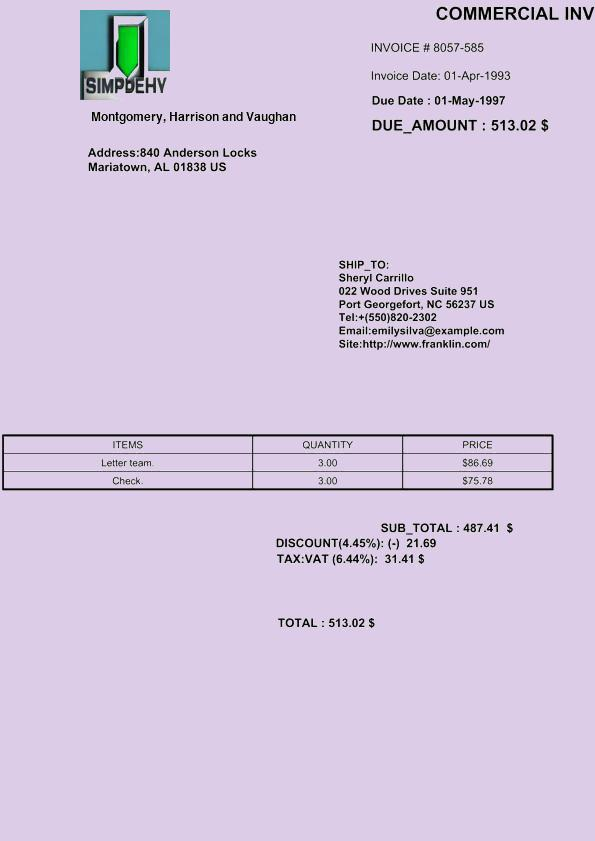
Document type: Invoice